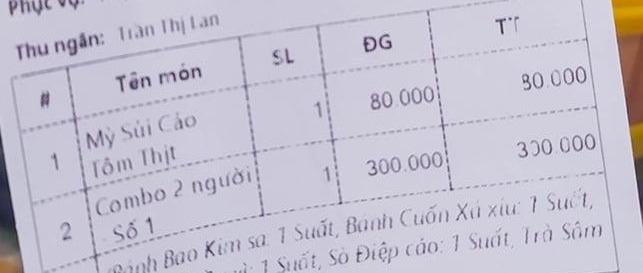
Thu ngân: Trần Thị Lan

<table>
  <tr>
    <th>#</th>
    <th>Tên món</th>
    <th>SL</th>
    <th>ĐG</th>
    <th>T.T</th>
  </tr>
  <tr>
    <td>1</td>
    <td>Mỹ Sủi Cảo Tôm Thịt</td>
    <td>1</td>
    <td>80.000</td>
    <td>80.000</td>
  </tr>
  <tr>
    <td>2</td>
    <td>Combo 2 người Số 1</td>
    <td>1</td>
    <td>300.000</td>
    <td>300.000</td>
  </tr>
</table>